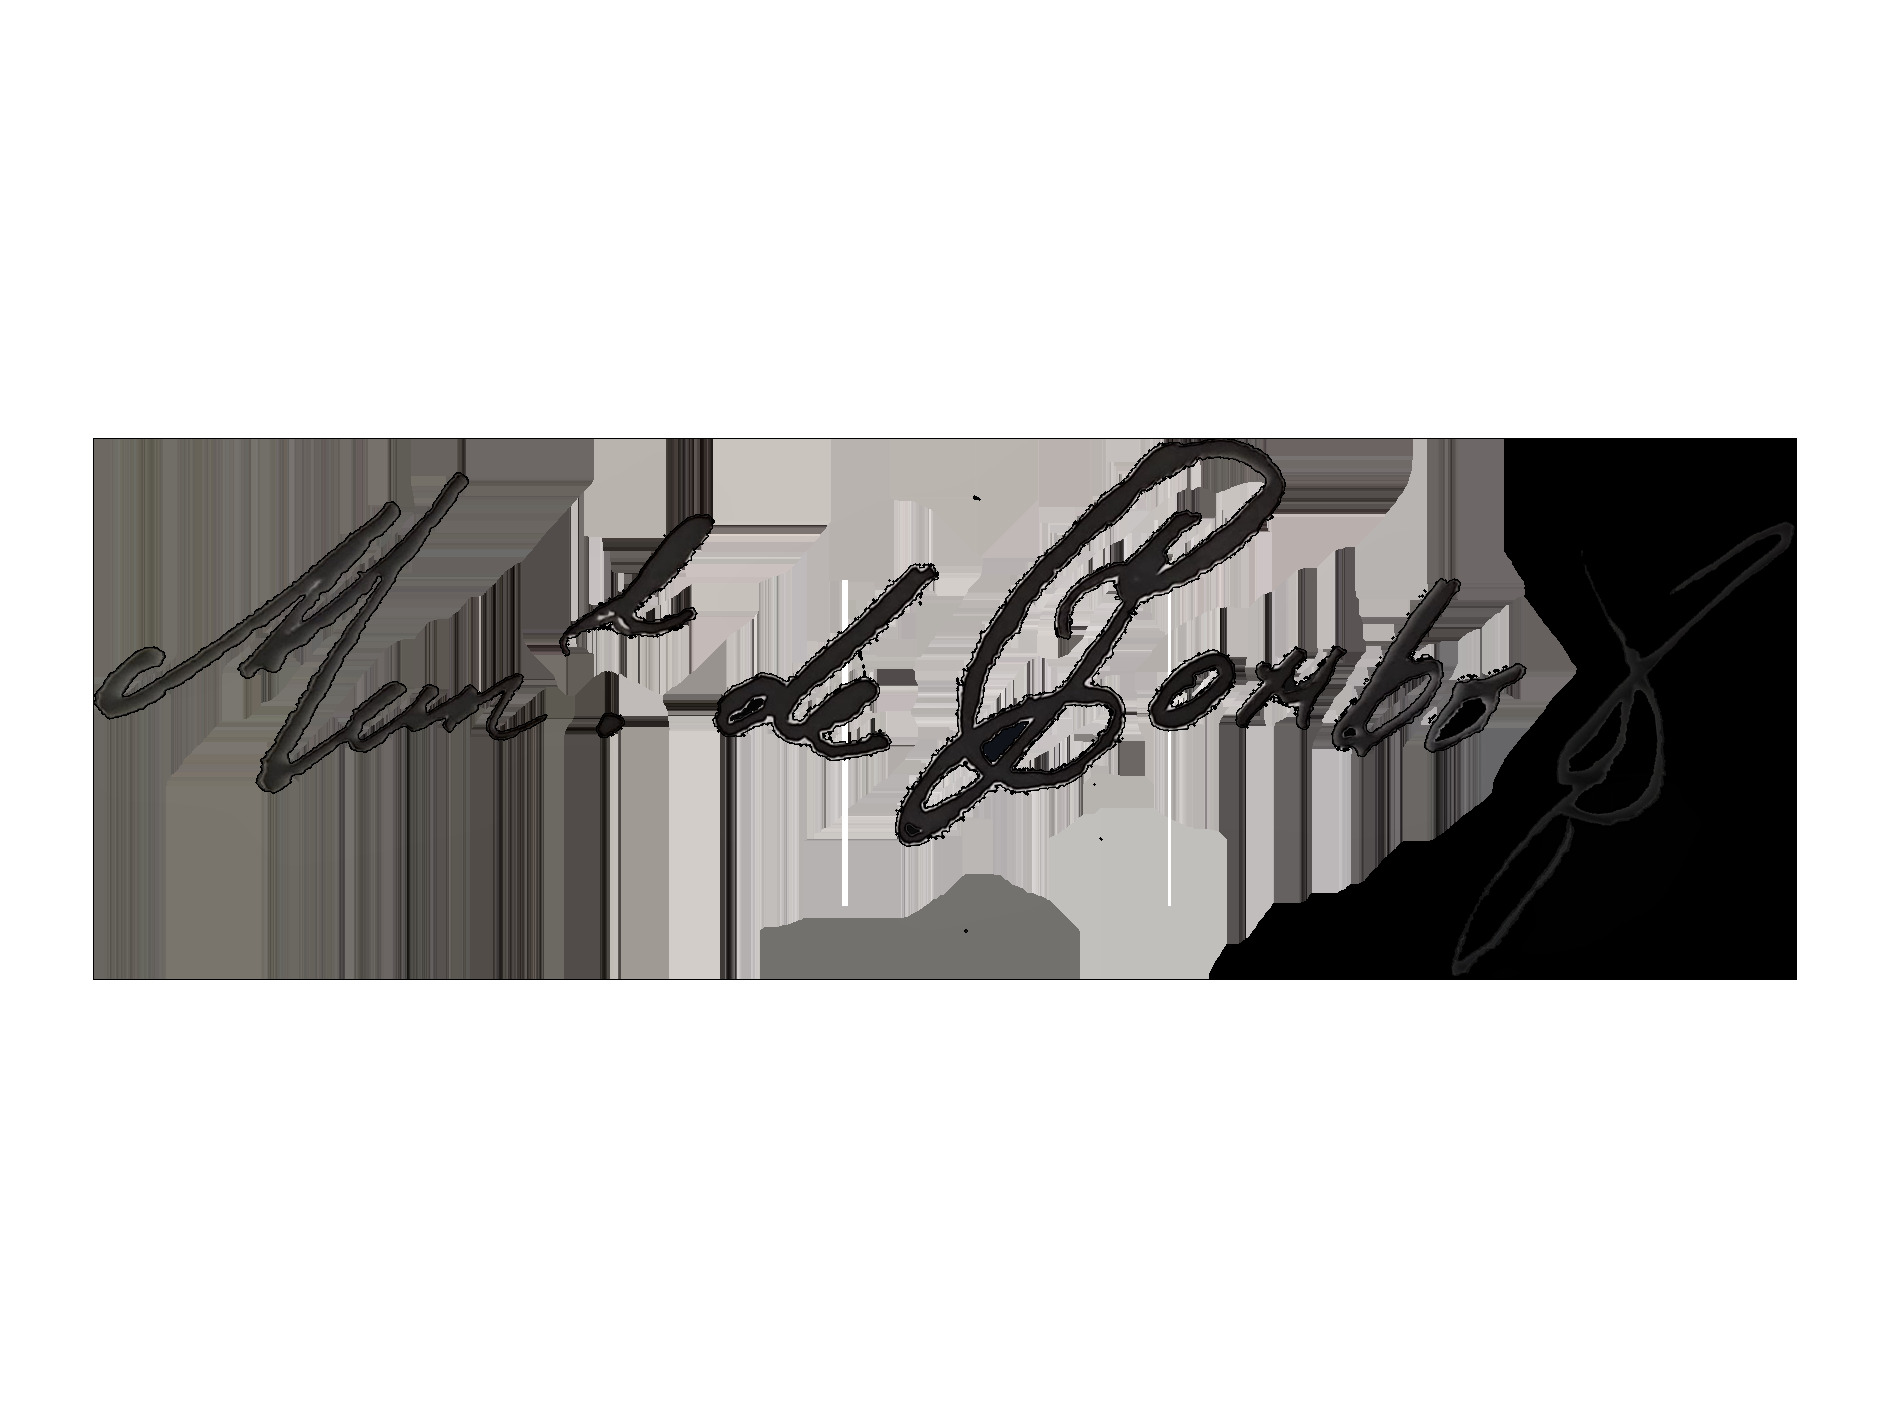
Signature of: manuel de pombo